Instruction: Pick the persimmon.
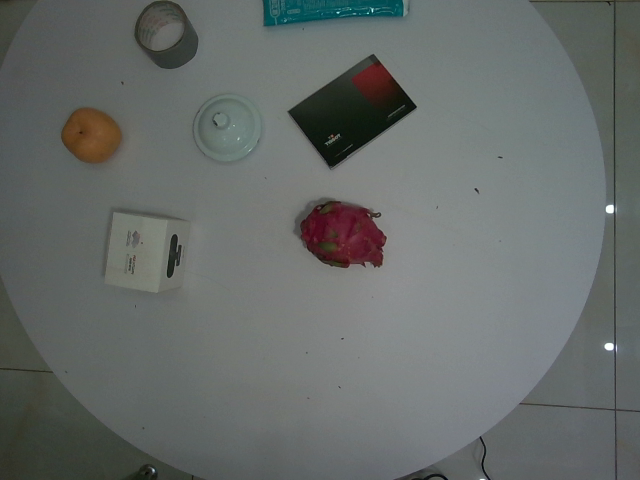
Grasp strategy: vertical